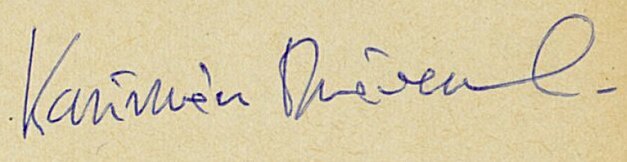
Signature of: kazimierz dziewanowski